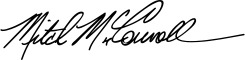
Signature of: mitch mcconnell